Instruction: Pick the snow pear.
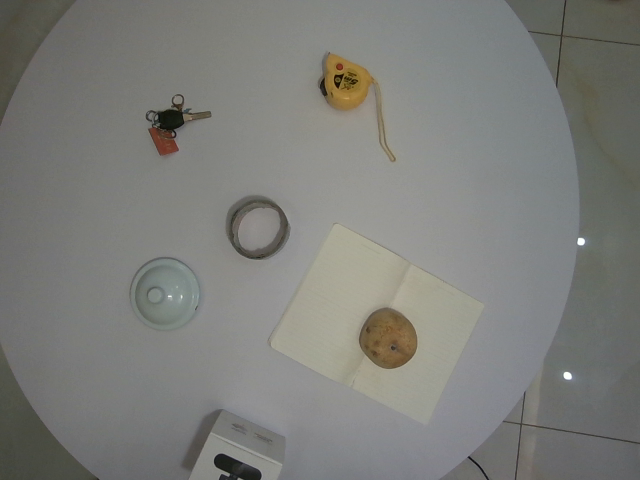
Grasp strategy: vertical